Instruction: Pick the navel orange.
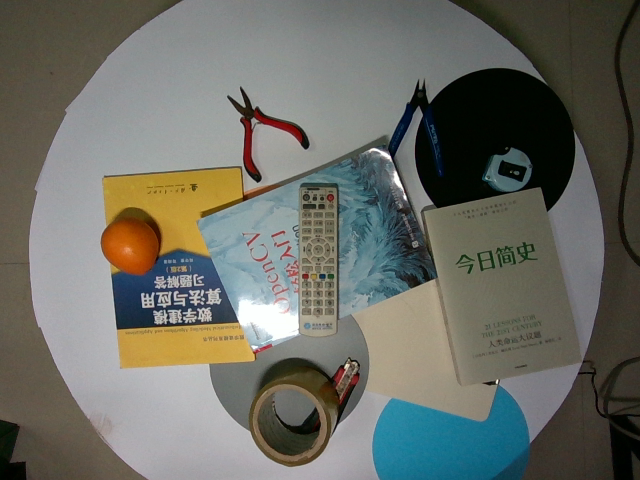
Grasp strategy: vertical